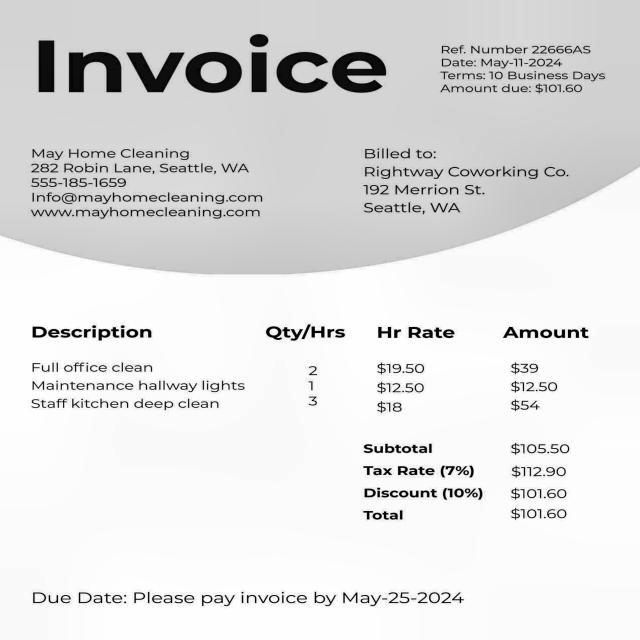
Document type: Invoice